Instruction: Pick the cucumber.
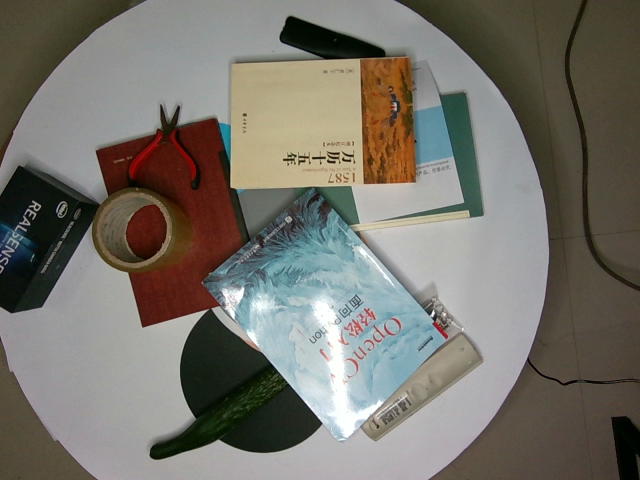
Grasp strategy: vertical